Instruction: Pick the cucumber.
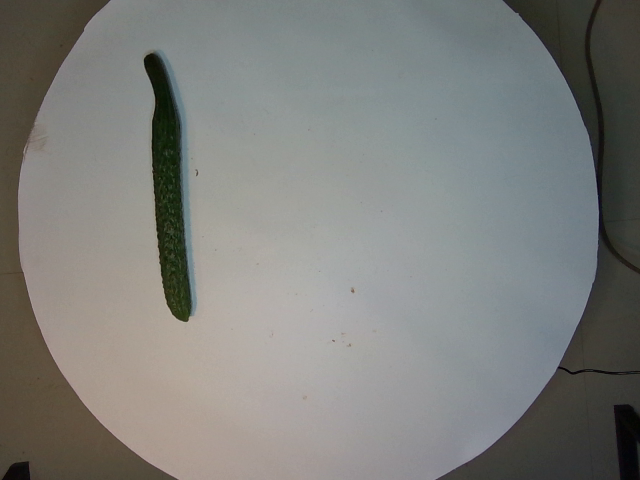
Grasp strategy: vertical